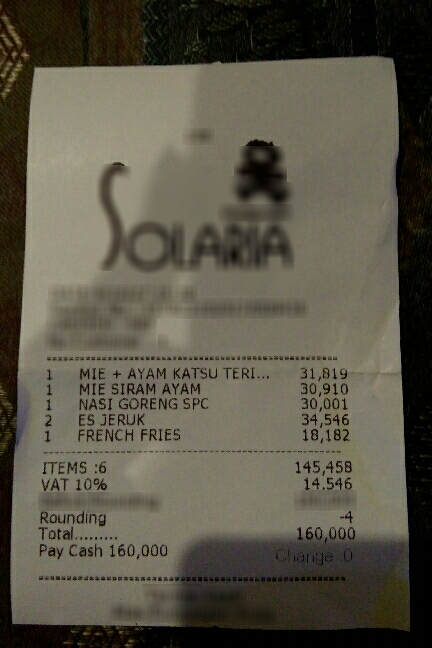
Number of items: 5
Subtotal: 145,458
Tax: 14,546
Other charges: -4
Total: 160,000
OCR text regions:
text: 1
text: MIE
text: + AYAM
text: KATSU TERI...
text: 31,819
text: 1
text: MIE SIRAM
text: AYAM
text: 30,910
text: 1
text: NASI GORENG SPC
text: 30,001
text: 2
text: ES JERUK
text: 34,546
text: 1
text: FRENCH
text: FRIES
text: 18,182
text: 145,458
text: VAT
text: 10%
text: 14,546
text: Rounding
text: -4
text: ITEMS :6
text: Total.
text: 160,000
text: Pay
text: Cash
text: 160,000
text: Change
text: 0